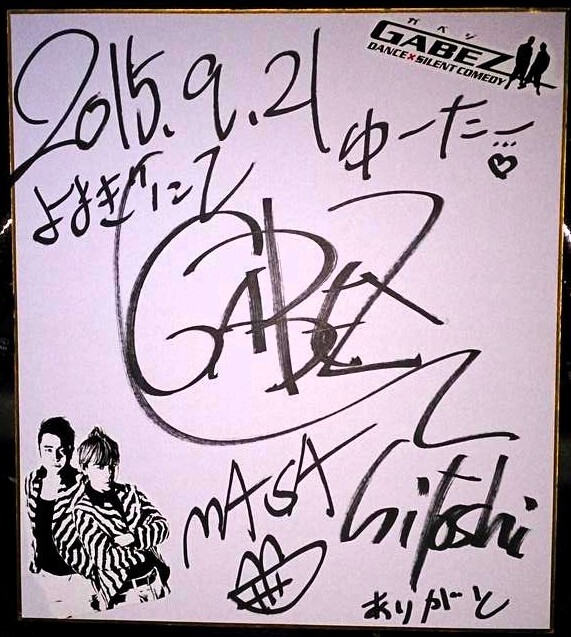
Signature of: gabez